Question: Describe the condition in detail:
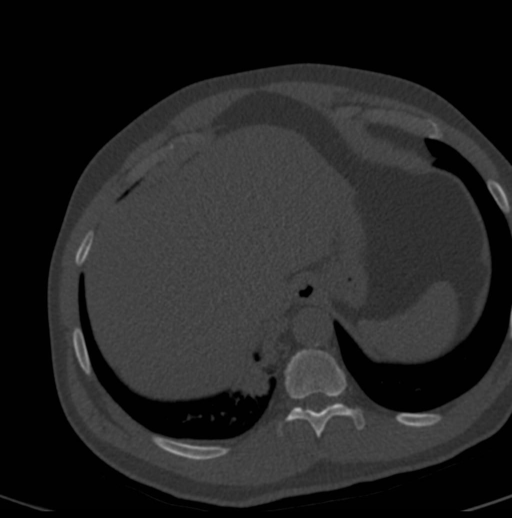
Answer: The disease is discussed as: Pulmonary sequestrations are masses of pulmonary parenchyma which do not communicate with the central airways through a normal bronchial connection, if at all.  In addition, their blood supply is from the systemic circulation.  Demonstrating the feeding systemic arterial vessels is the key point in differentiating sequestrations from bronchogenic cysts, lobar atelectasis or other abnormalities.

Extralobar sequestrations are congenital in origin and contain their own pleural covering.  Most (over 90%) are left-sided and associated congenital anomalies, such as congenital diaphragmatic hernias and congenital heart disease, are frequent.  The venous return is through the systemic circulation.  These may not only be seen adjacent to the mediastinum, but also in the mediastinum, pericardium, diaphragm, and retroperitoneum.  Rarely is a connection with the bronchial tree present and rarely are they symptomatic.  A majority of these are noticed incidentally.

Intralobar sequestrations are located within the lung and have no separate pleural coverings.  Although their arterial supply is systemic, their venous return is through pulmonary veins.  Compared to the extralobar form, intralobar sequestrations are likely acquired lesions, possibly due to chronic bronchial obstruction or postobstructive pneumonia.  Connection to the bronchial tree may be present.  This variety may produce symptoms as a result of infections.